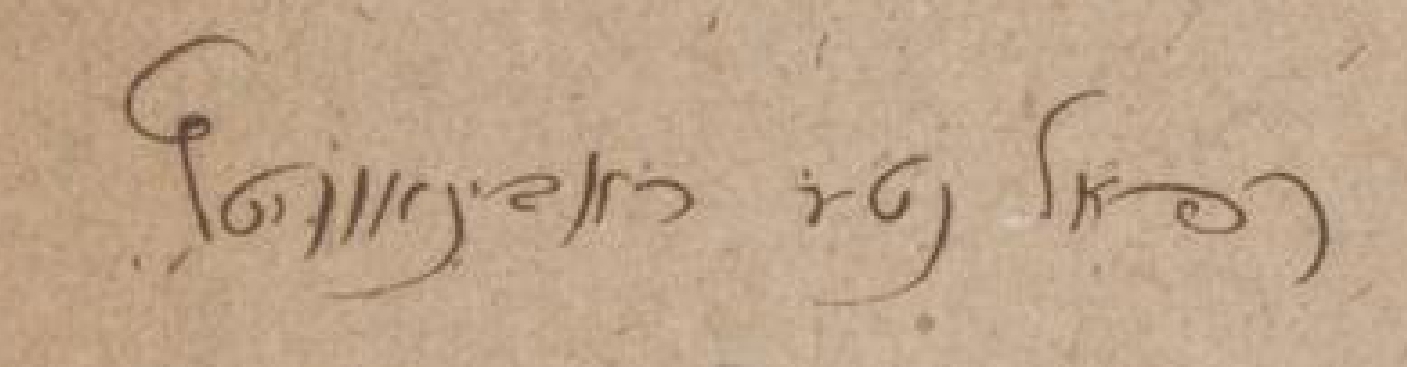
Signature of: raphael nathan nata rabinowitz